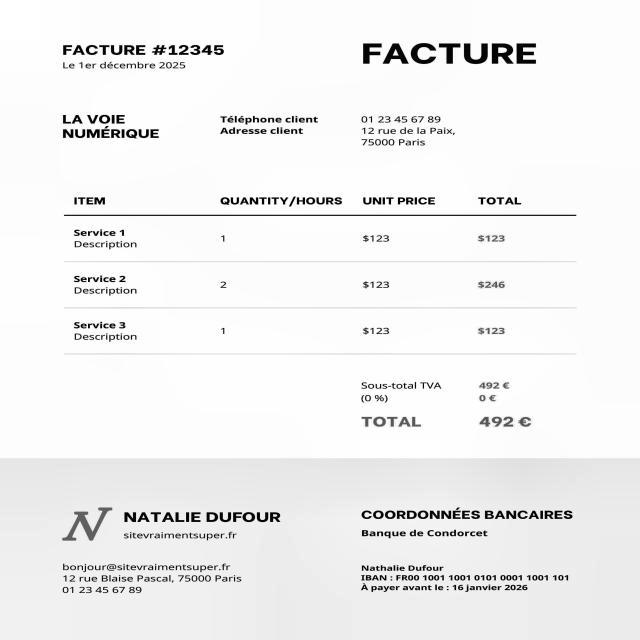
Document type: Invoice